Question: What could the diagnosis suggest?
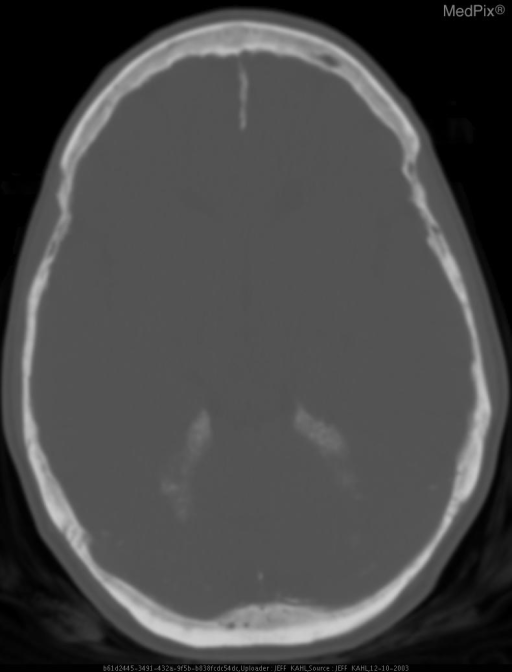
Answer: The possible diagnosis includes Differential Diagnosis of Multiple Lytic Lesions: Fibrous Dysplasia, Metastases, Myeloma, Osteoporosis, Disseminated Osteomyelitis, Hyperparathyroidism, Gorlin Syndrome..